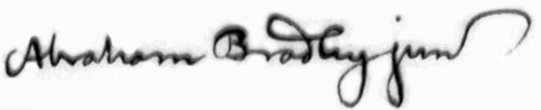
Signature of: abraham bradley jr